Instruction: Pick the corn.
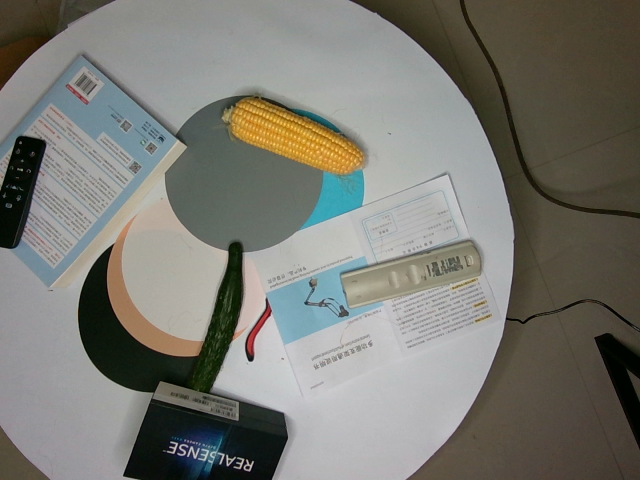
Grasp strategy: vertical